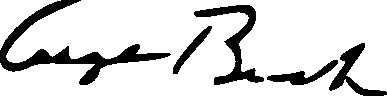
Signature of: george h w bush